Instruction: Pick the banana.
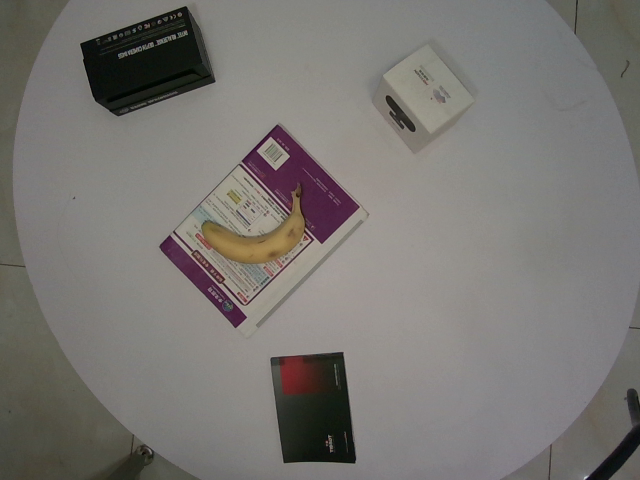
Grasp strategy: vertical